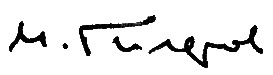
Signature of: mercury sergeevich ghilarov